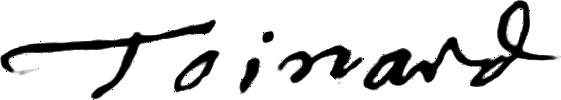
Signature of: nicolas toinard